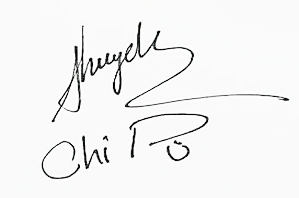
Signature of: chi pu